Question: What might the diagnosis be?
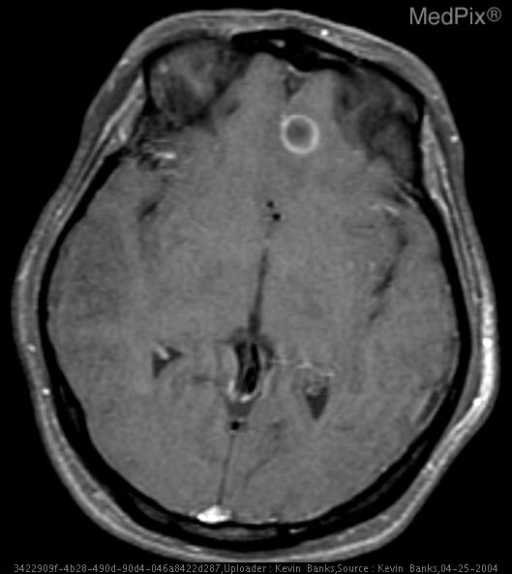
Answer: The possible diagnosis includes Septic Emboli
Metastatic Disease
Infection
Multifocal GBM.